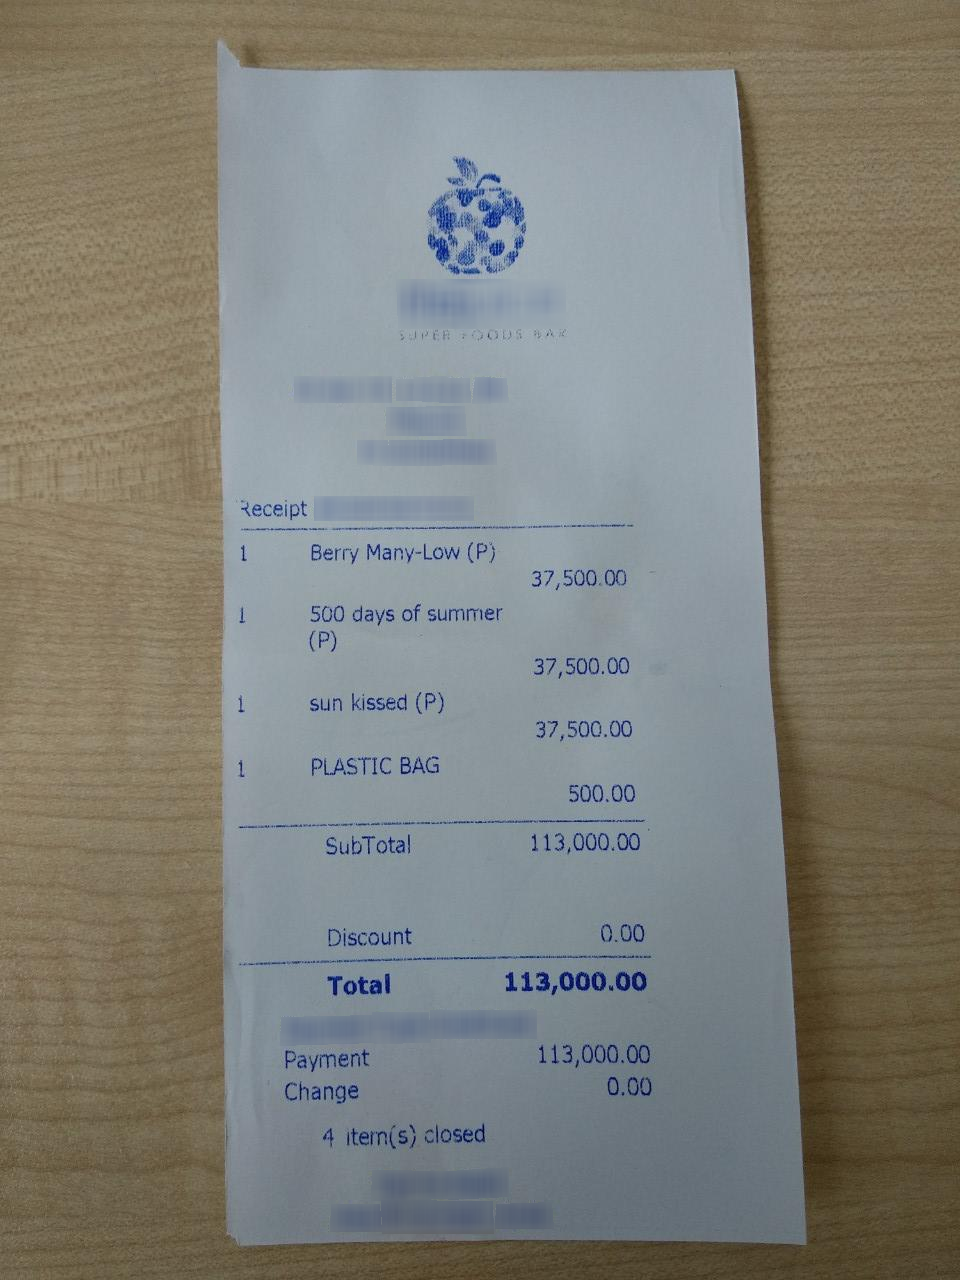
Number of items: 4
Subtotal: 113,000.00
Total: 113,000.00
OCR text regions:
text: Berry
text: Many-Low
text: (P)
text: 1
text: 37,500.00
text: 500
text: days
text: of
text: summer
text: (P)
text: 1
text: 37,500.00
text: sun
text: kissed
text: (P)
text: 1
text: 37,500.00
text: PLASTIC
text: BAG
text: 1
text: 500.00
text: SubTotal
text: 113,000.00
text: Discount
text: 0.00
text: Total
text: 113,000.00
text: Payment
text: 113,000.00
text: Change
text: 0.00
text: 4
text: item(s)
text: closed